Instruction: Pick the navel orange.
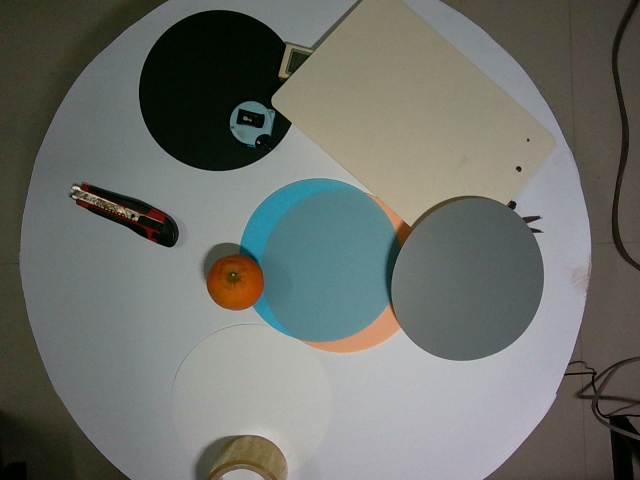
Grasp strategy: vertical